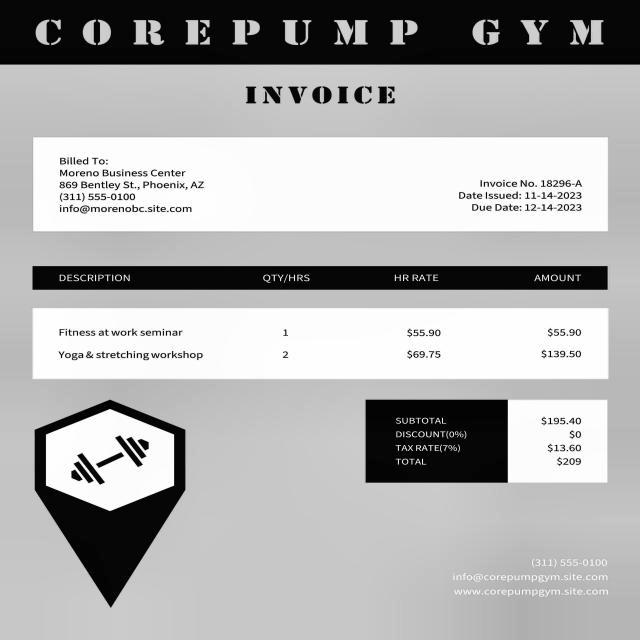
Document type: Invoice